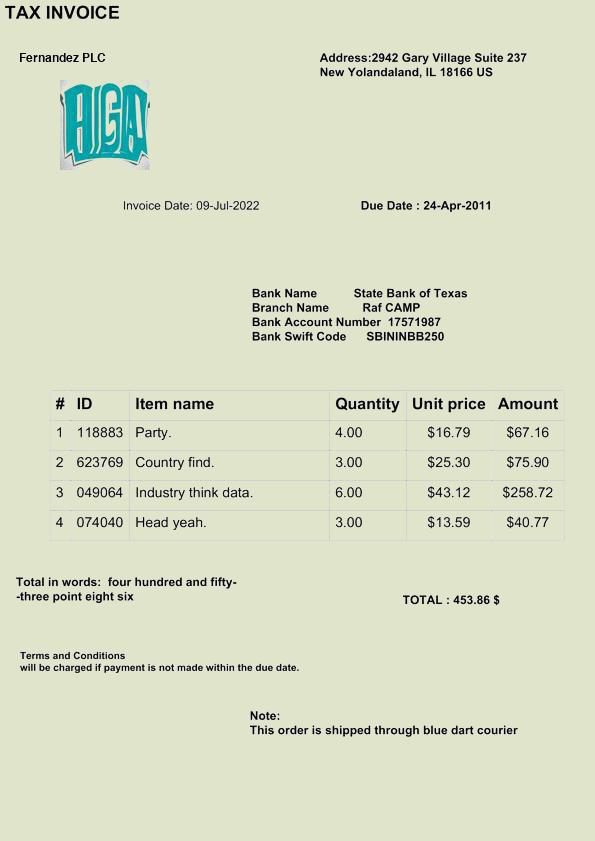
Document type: Invoice